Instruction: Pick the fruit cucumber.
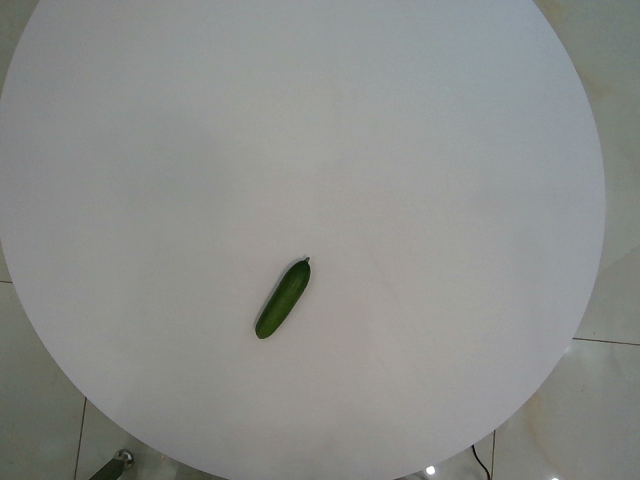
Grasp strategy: vertical